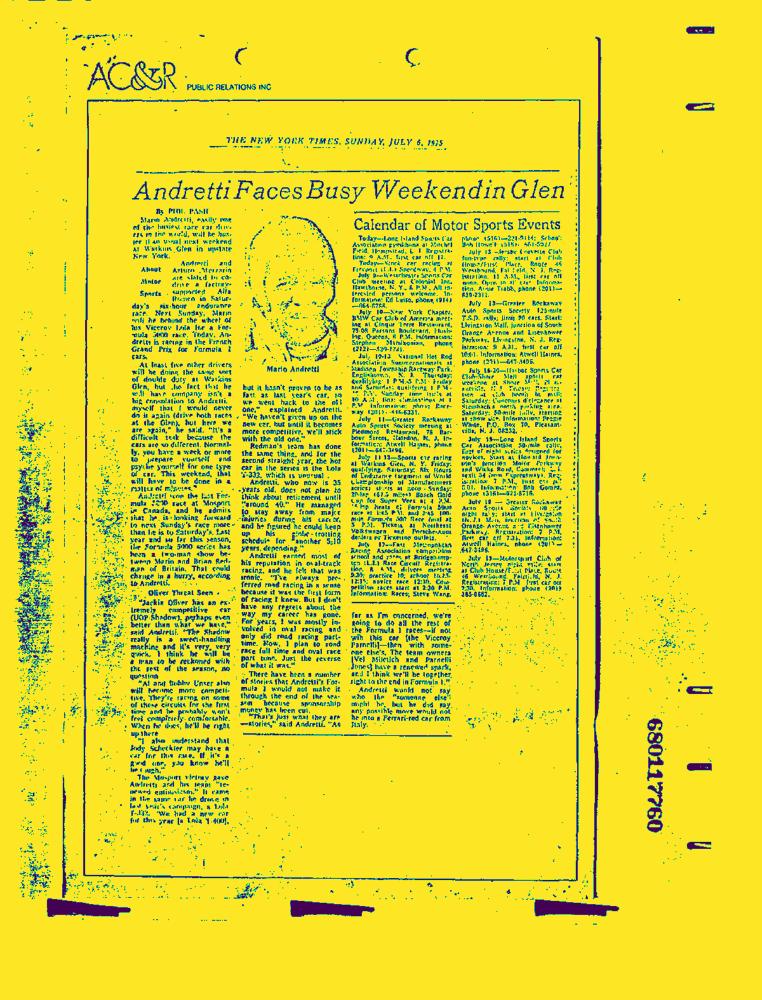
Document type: News-Article